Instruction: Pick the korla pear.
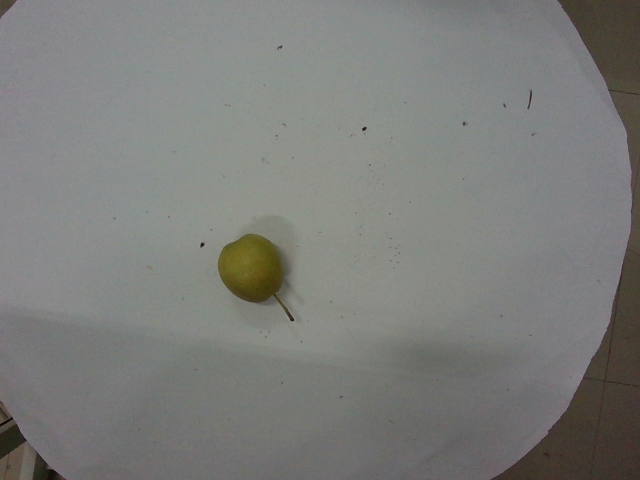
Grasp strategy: vertical